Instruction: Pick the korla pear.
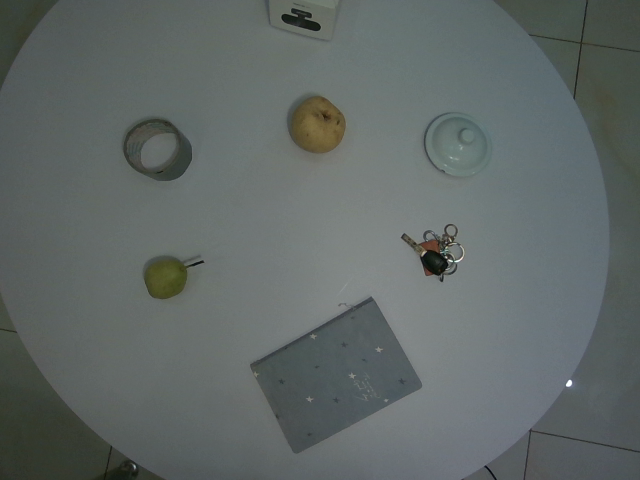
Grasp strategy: vertical